Question: What are the imaging findings?
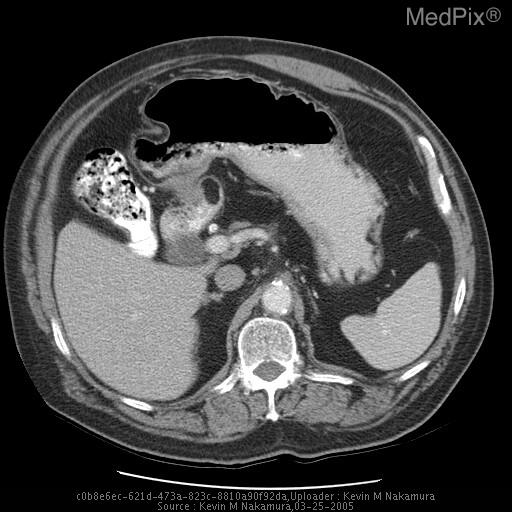
Answer: The imaging shows Multiple intraluminal small bowel collections of fat,
consistent with lipomas, are demonstrated.  The largest measures approximately 3.1 x 1.7 cm, and is located in the third portion of the duodenum. Axial CT performed following the administration of intravenous and oral contrast, demonstrates an ovoid, well-circumscribed, fat attentuation in the lumen of the proximal duodenum..